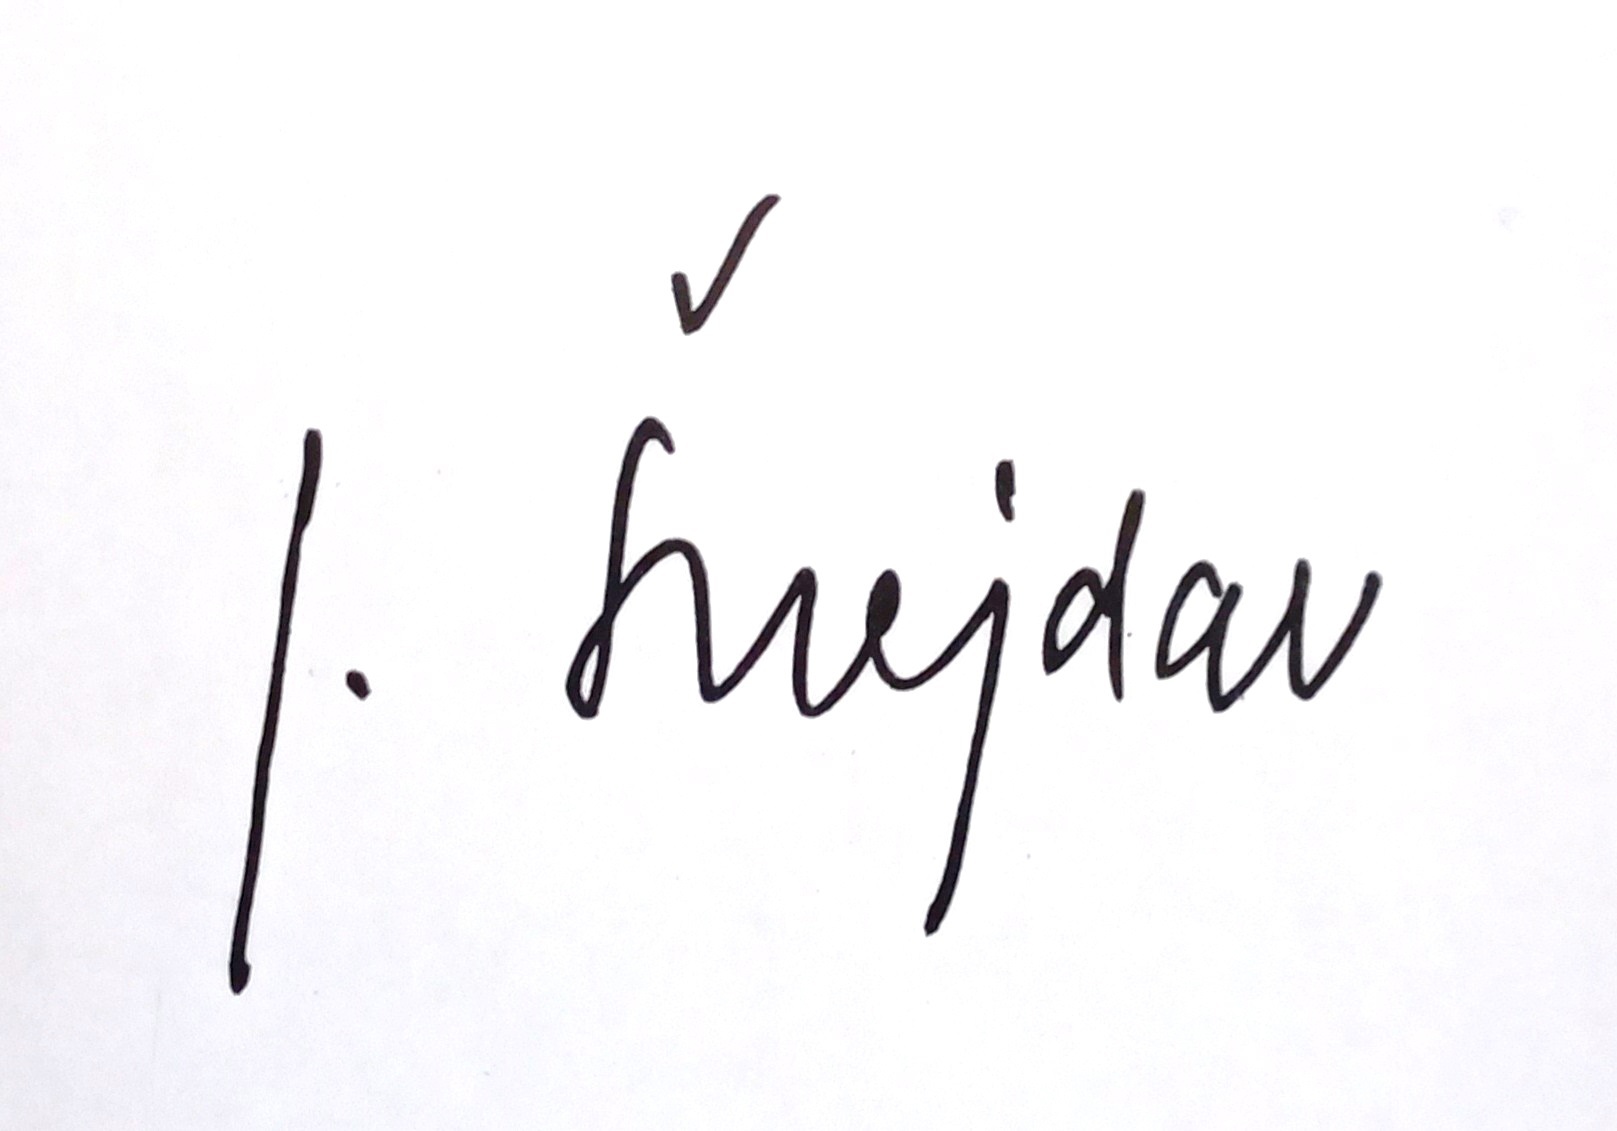
Signature of: josef šnejdar